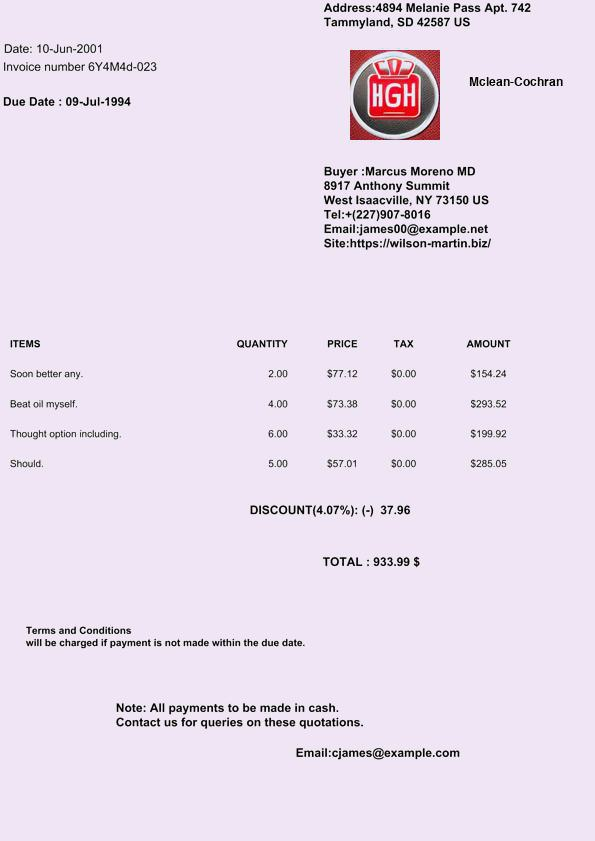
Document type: Invoice